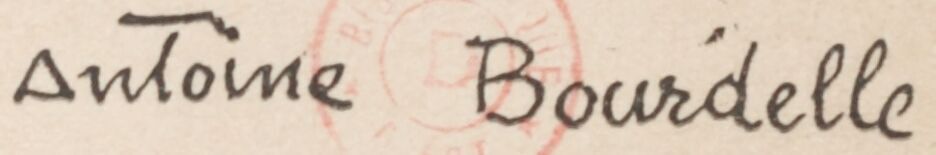
Signature of: antoine bourdelle